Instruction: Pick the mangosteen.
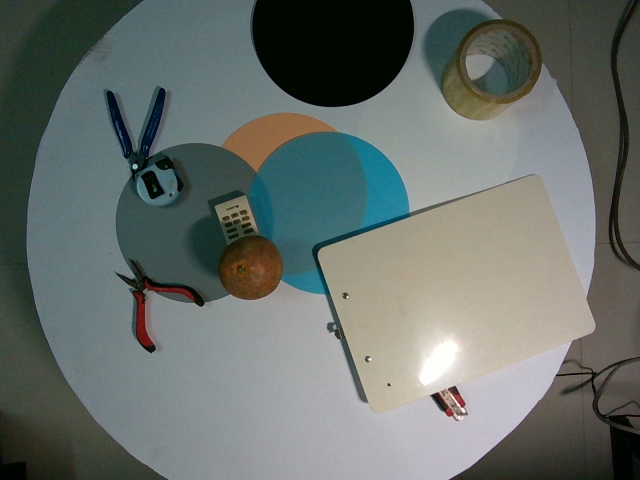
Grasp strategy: vertical